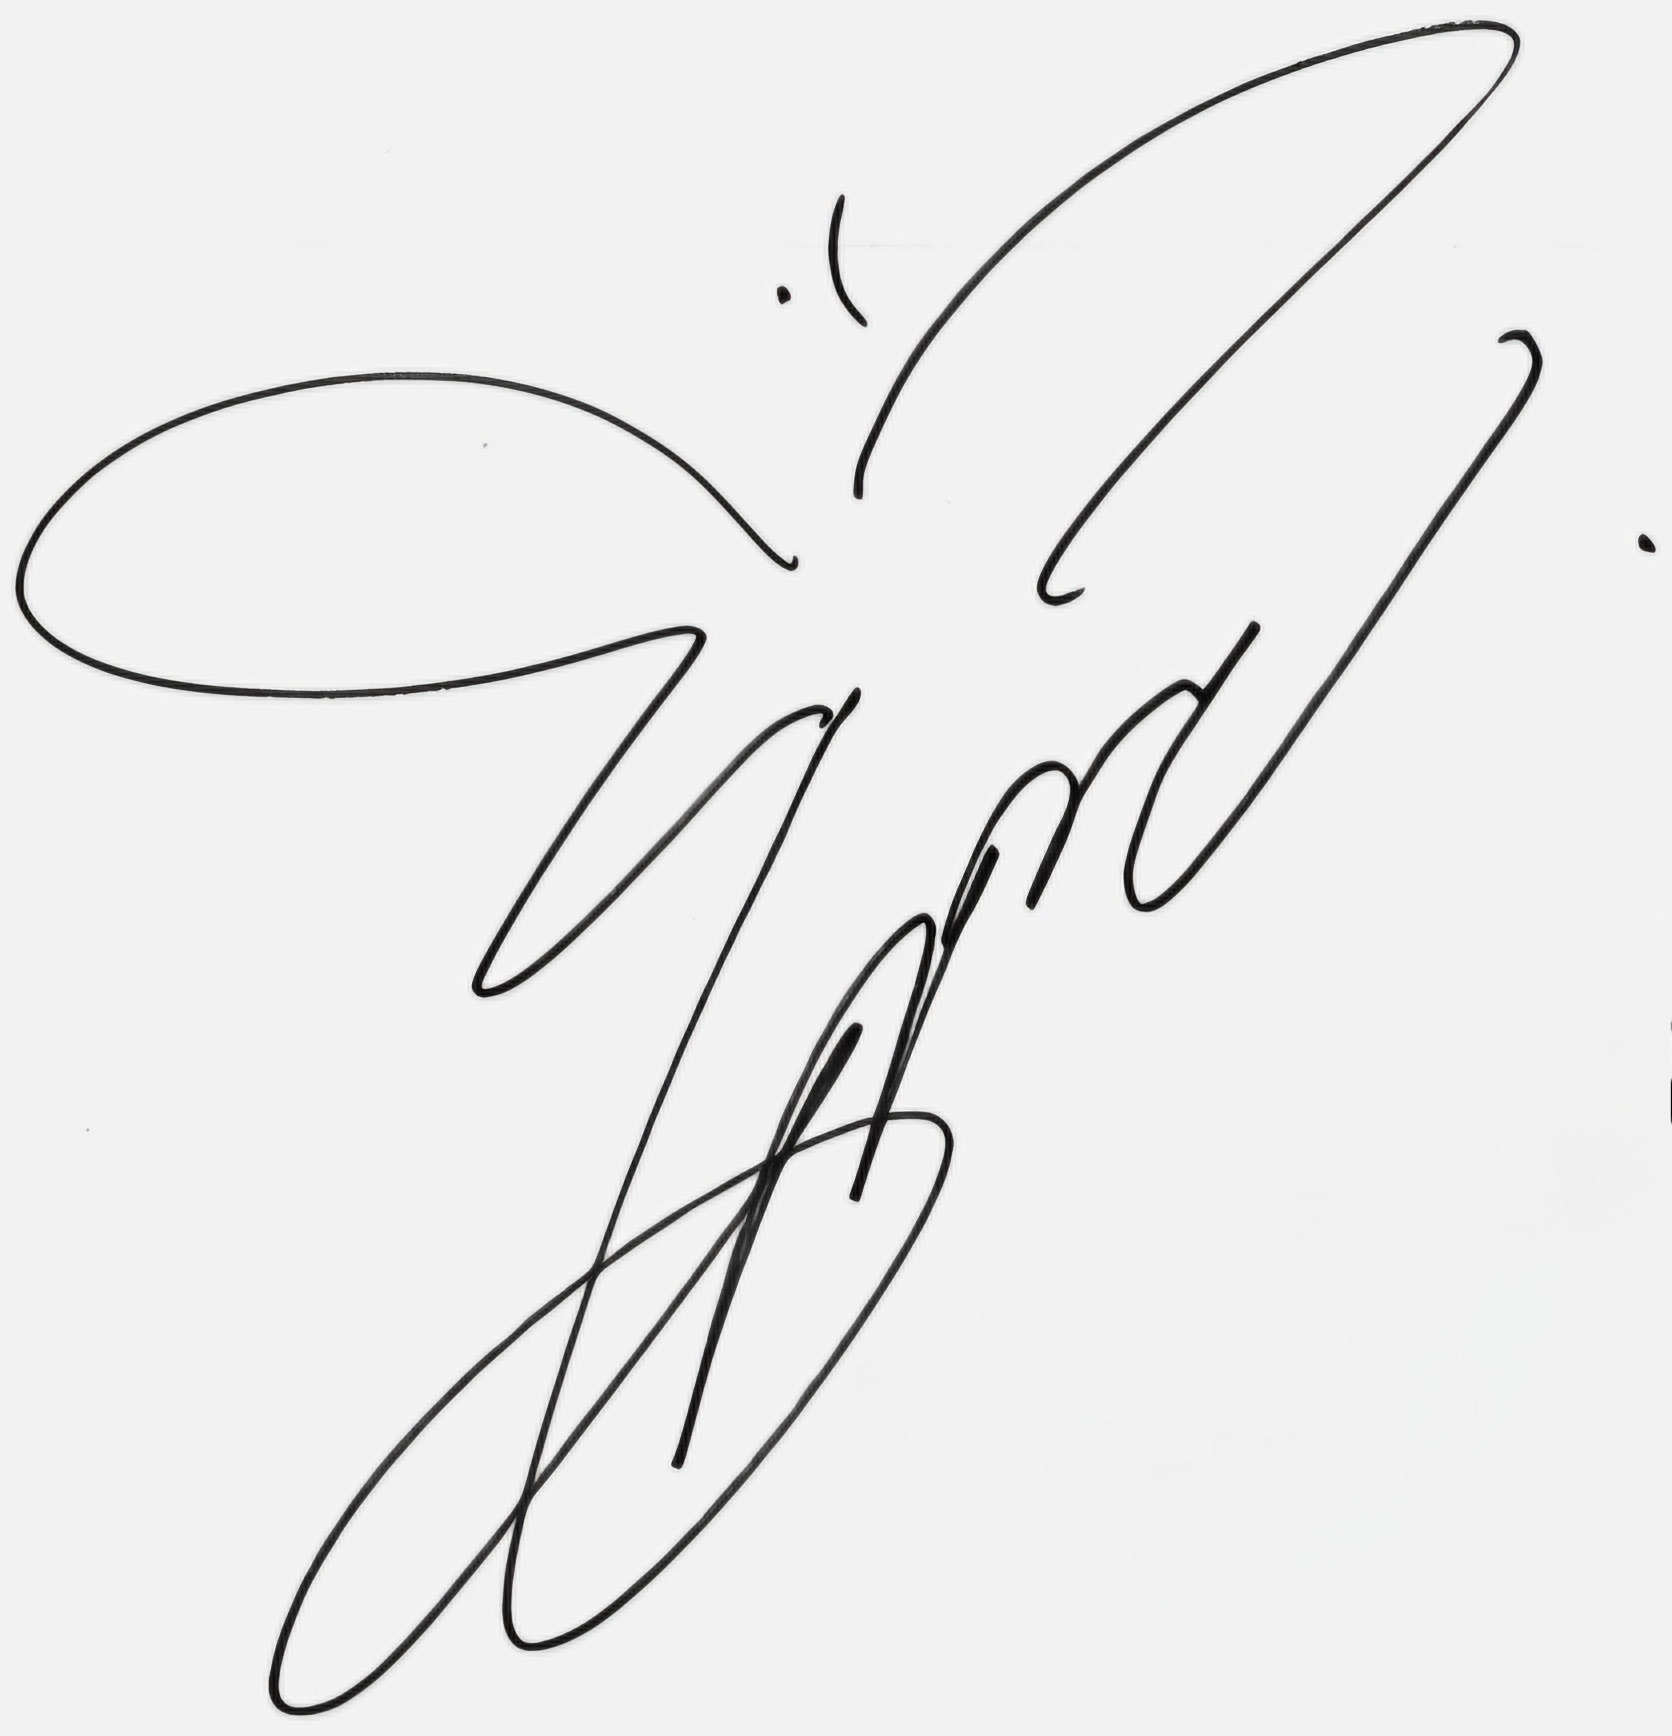
Signature of: taeyeon